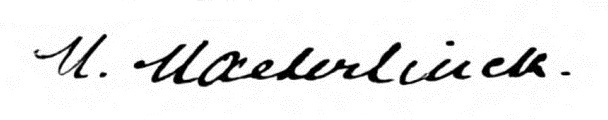
Signature of: q49747